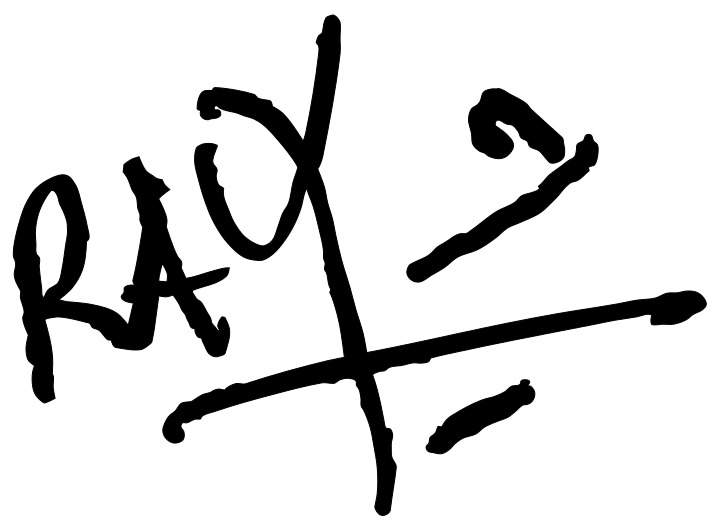
Signature of: rachid hamatou